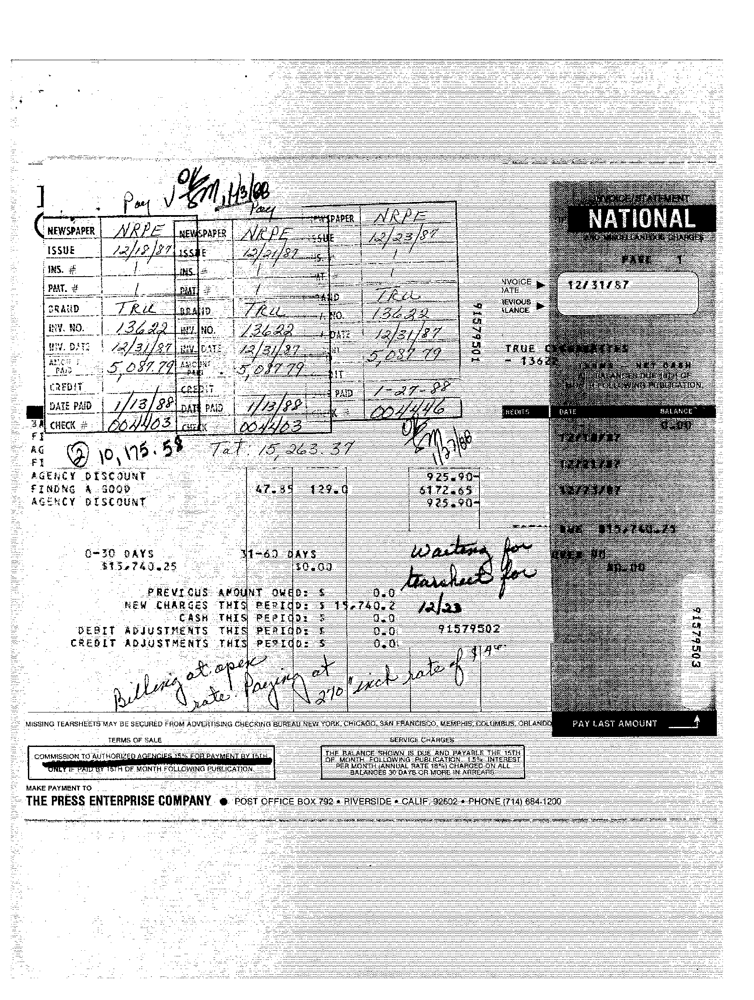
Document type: Invoice